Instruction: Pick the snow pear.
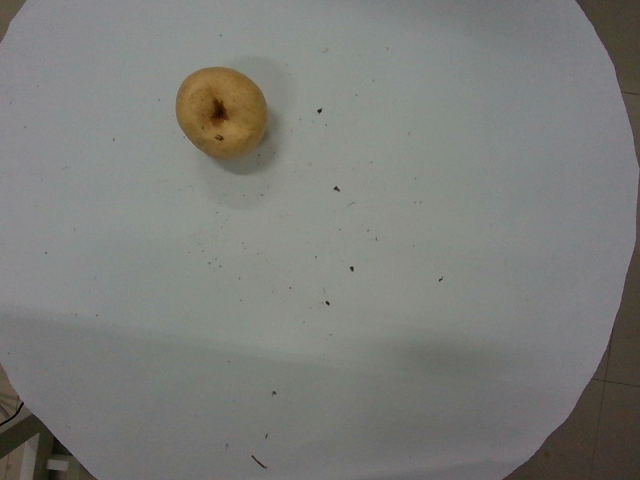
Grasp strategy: vertical